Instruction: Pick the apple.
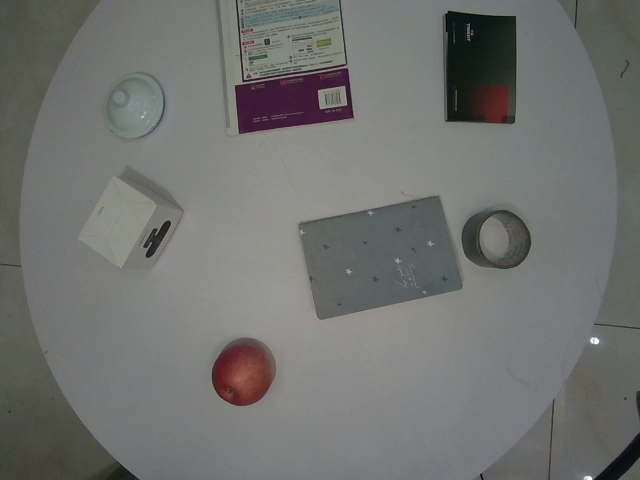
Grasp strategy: vertical